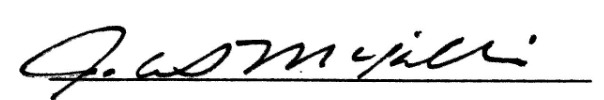
Signature of: john mckibbin